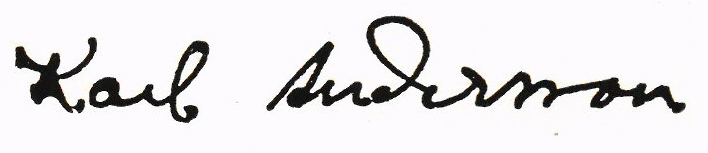
Signature of: karl andersson